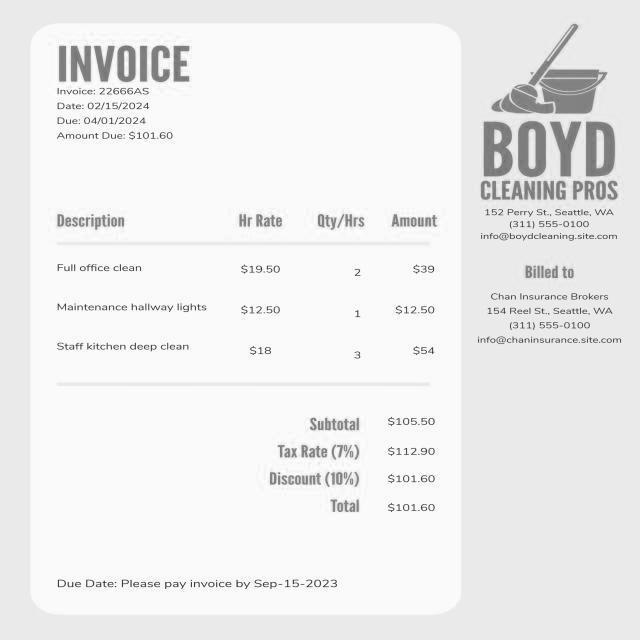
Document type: Invoice